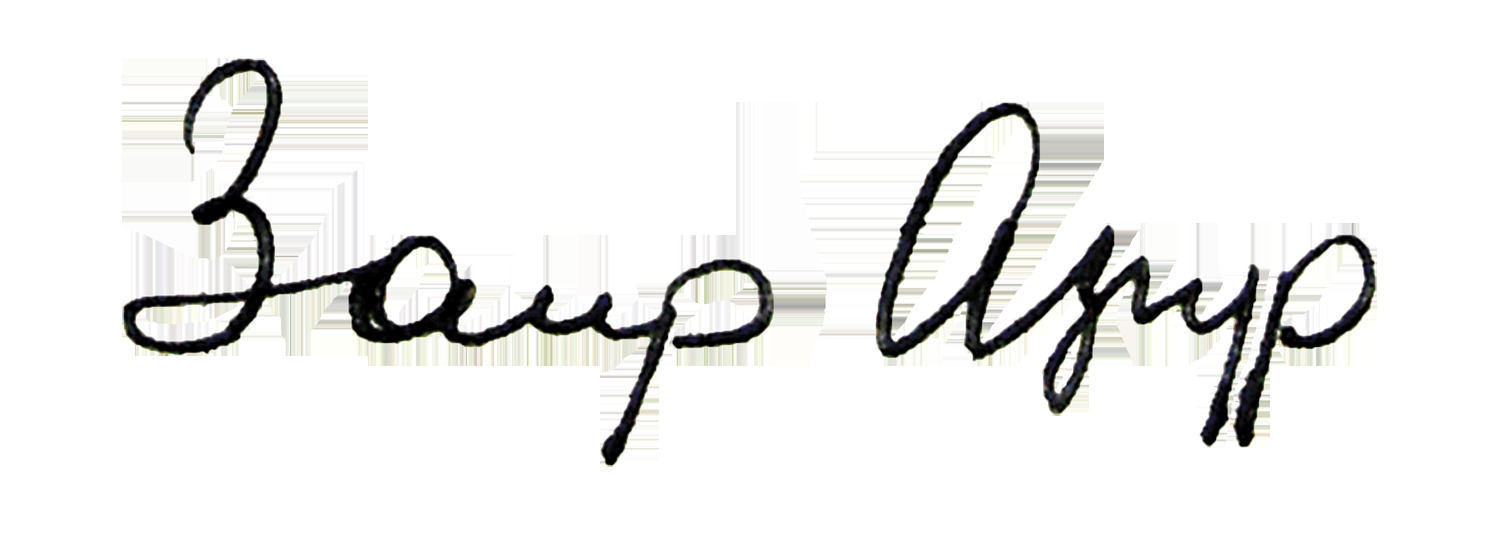
Signature of: zair azgur